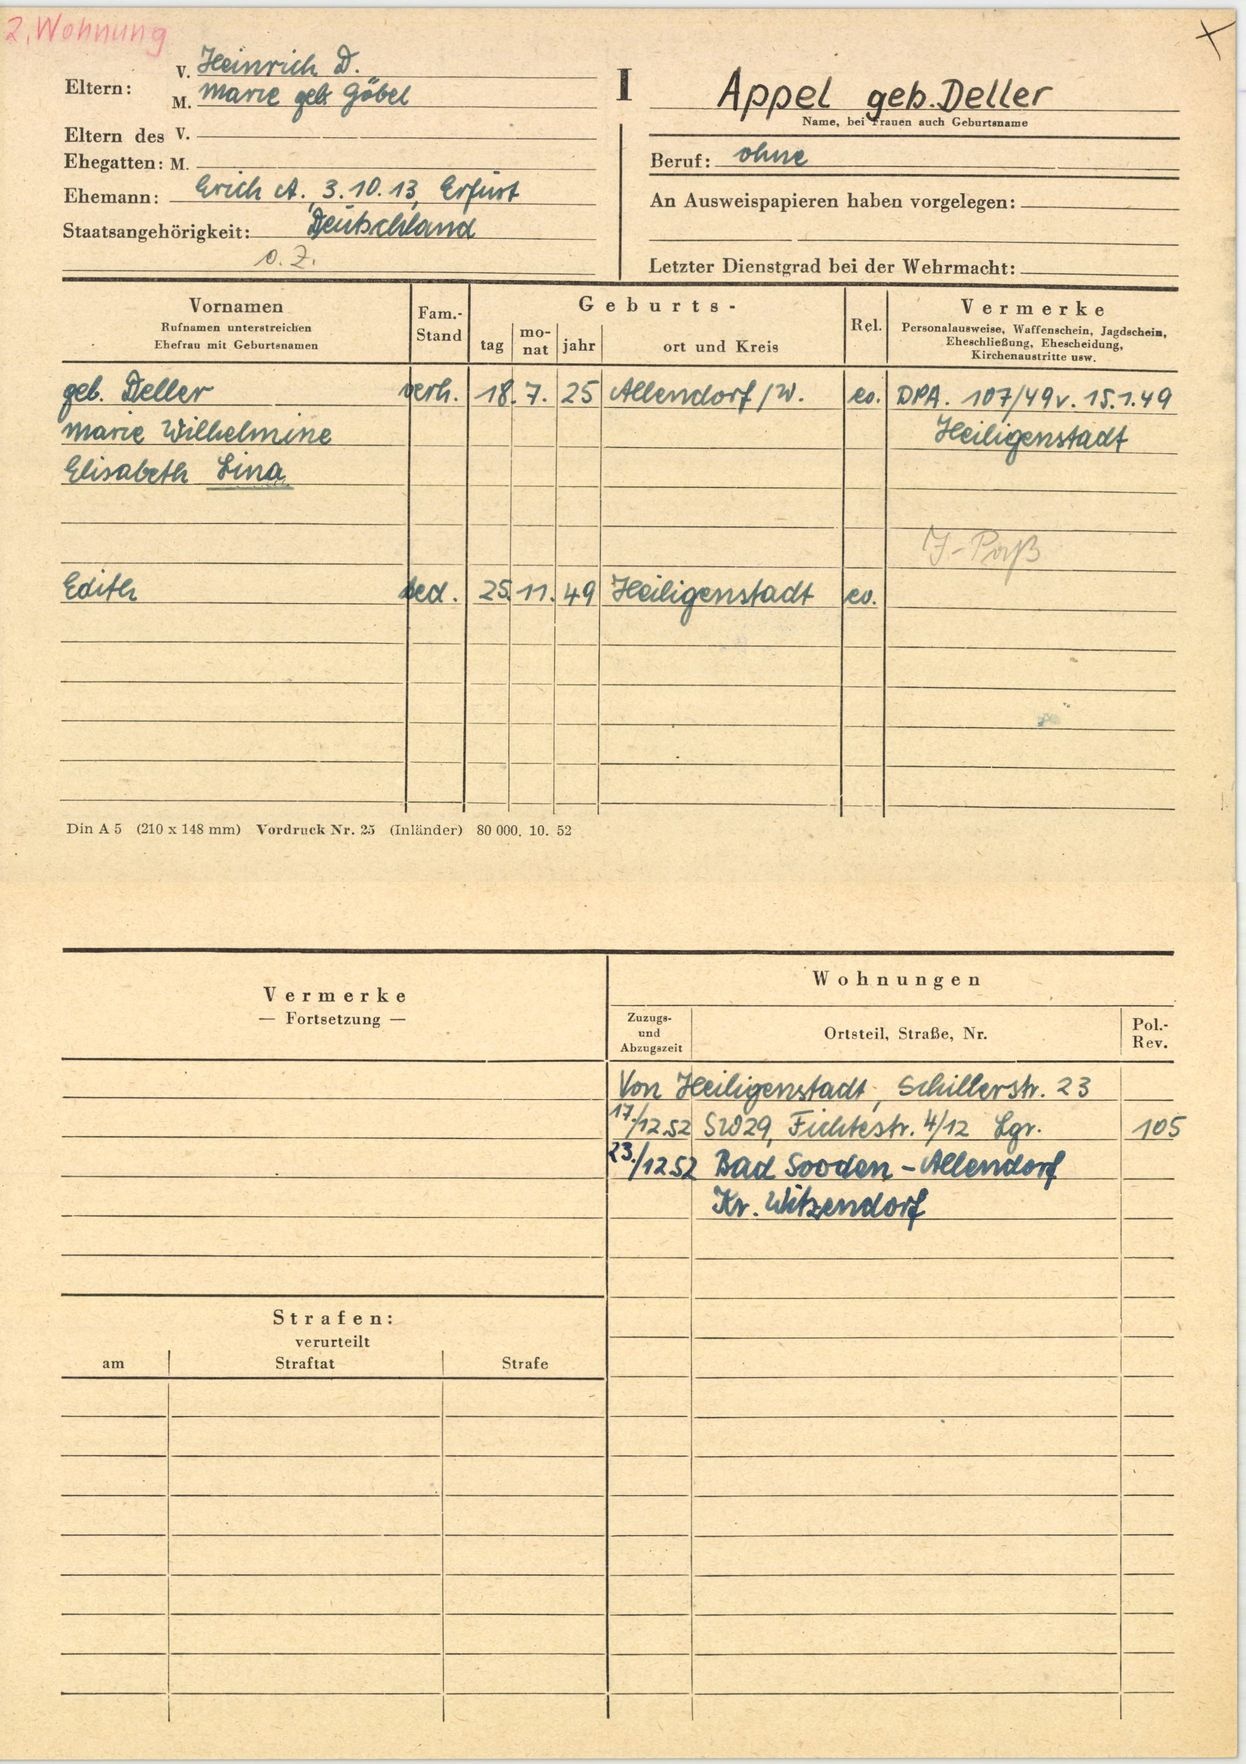
Appel geb. Deller